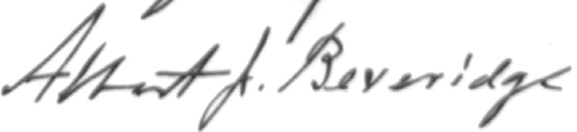
Signature of: albert j beveridge